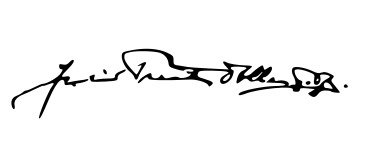
Signature of: júlio prestes